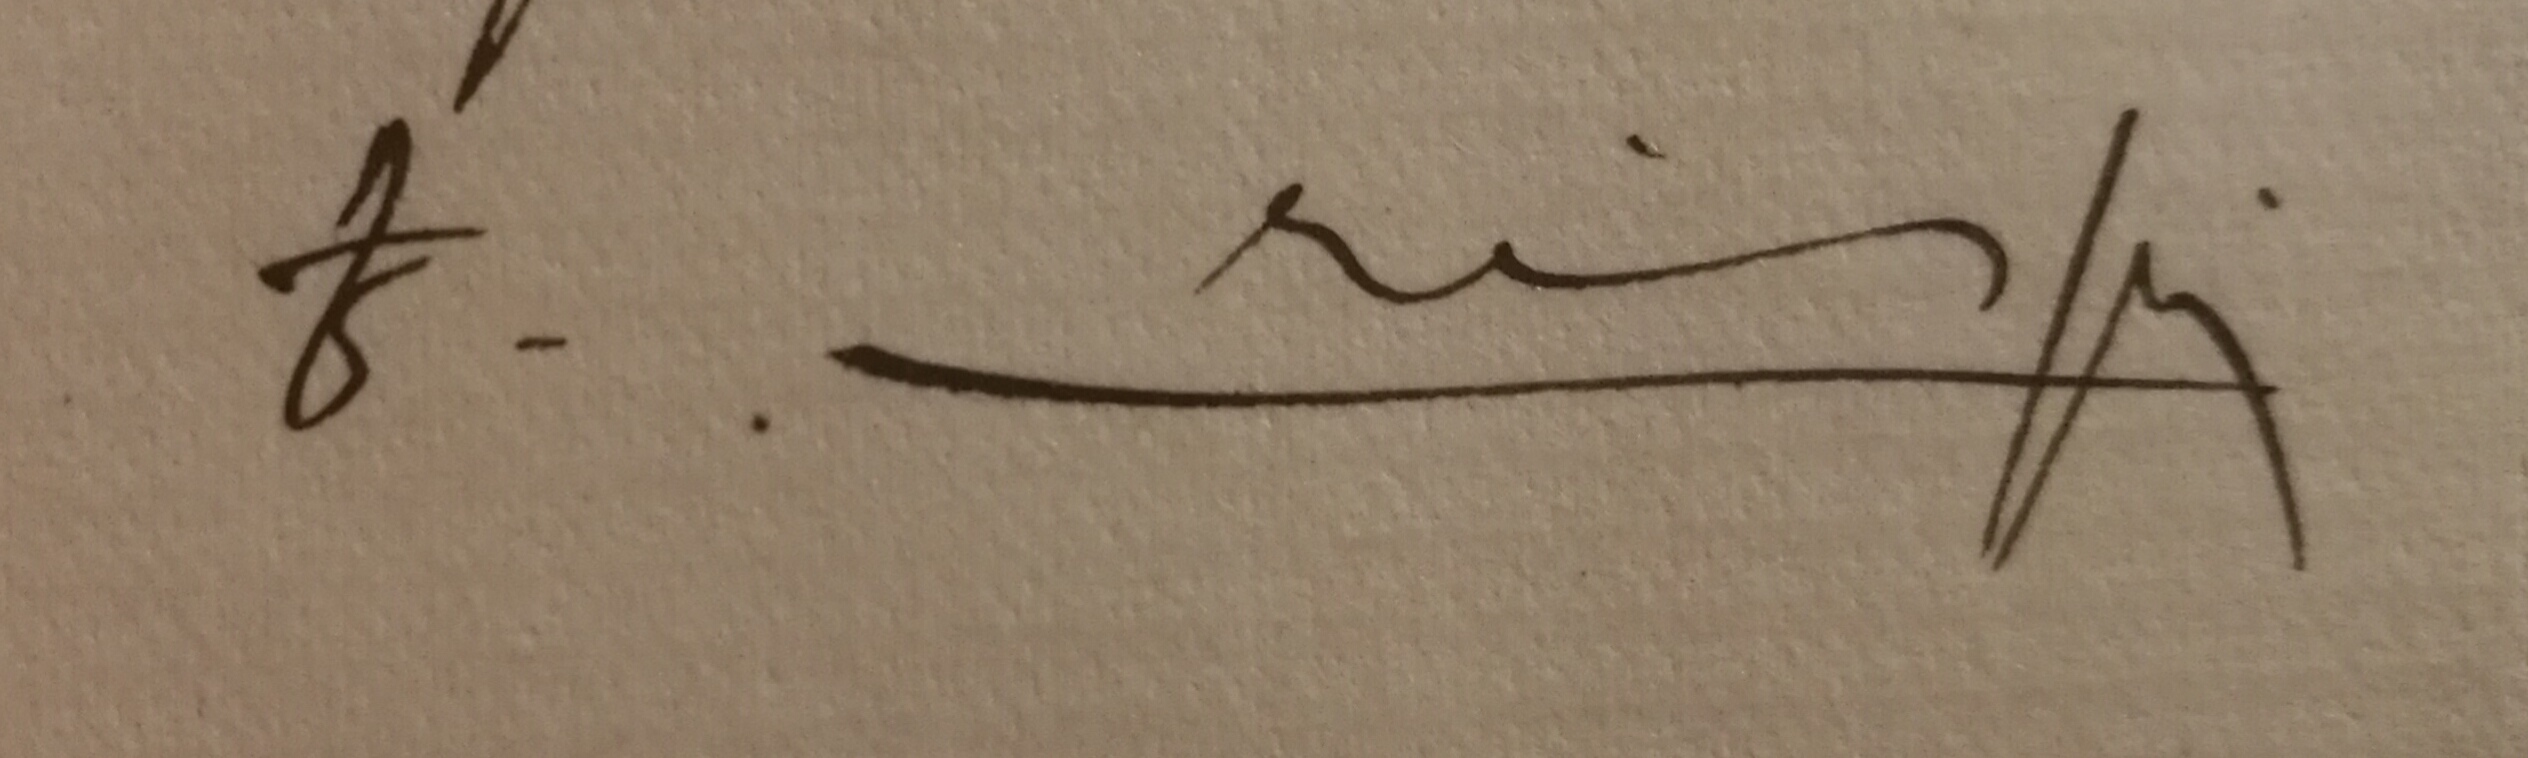
Signature of: francesco crispi